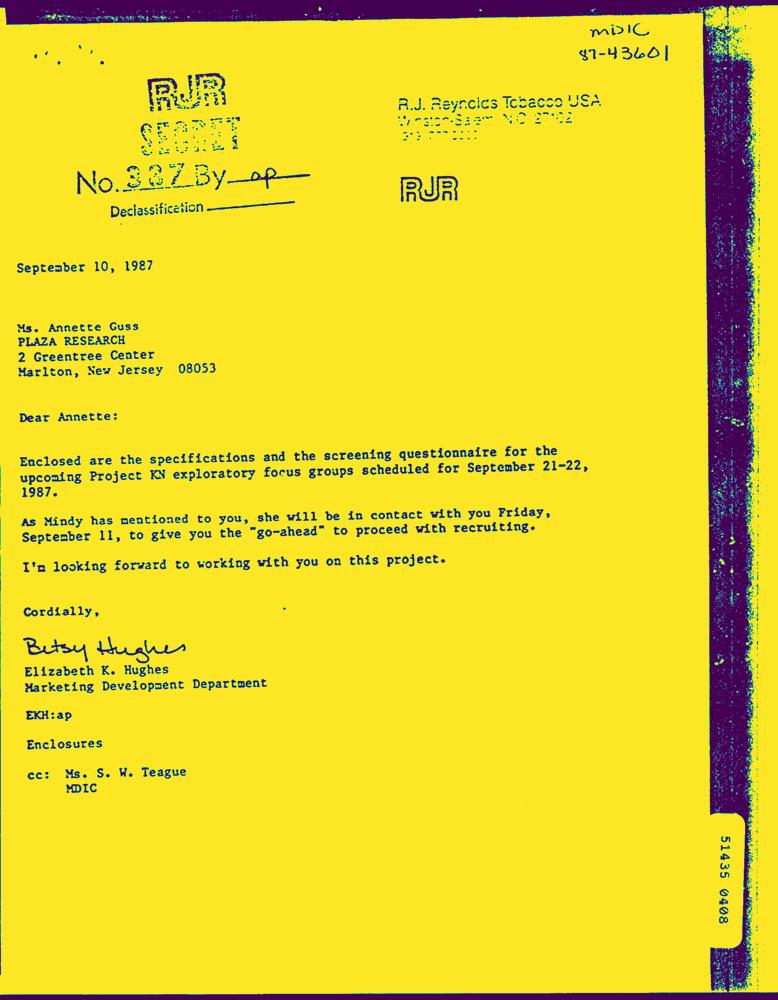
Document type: Letter-Doc